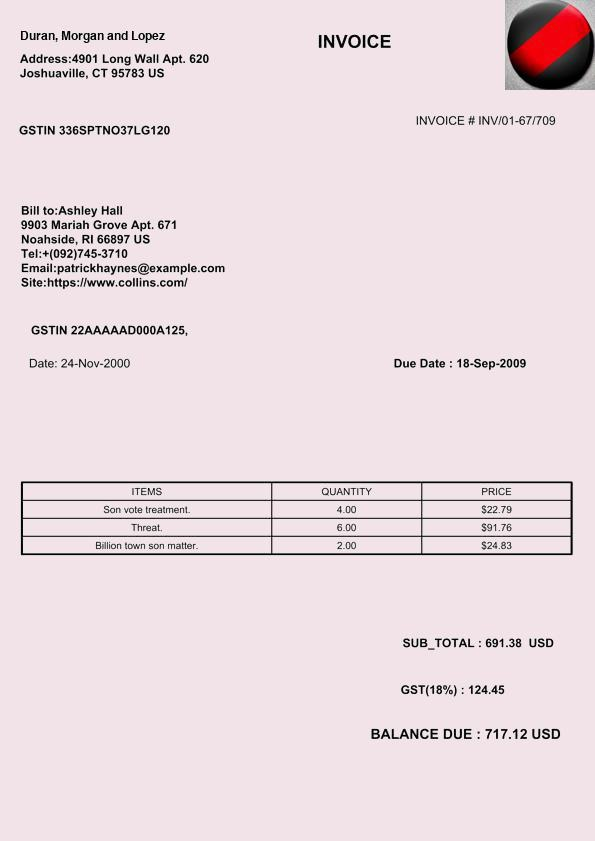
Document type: Invoice